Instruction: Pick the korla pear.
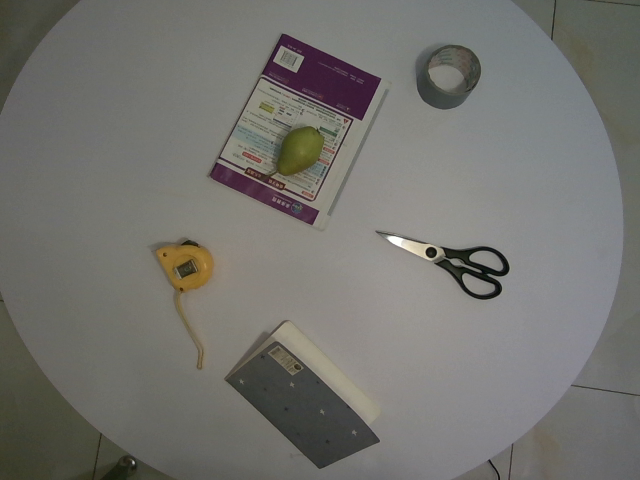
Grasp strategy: vertical